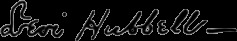
Signature of: levi hubbell